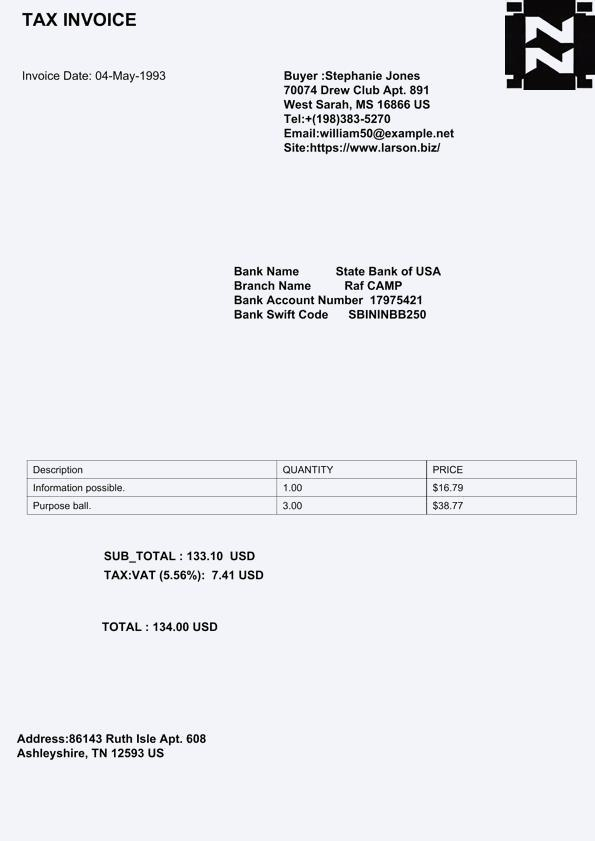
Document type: Invoice